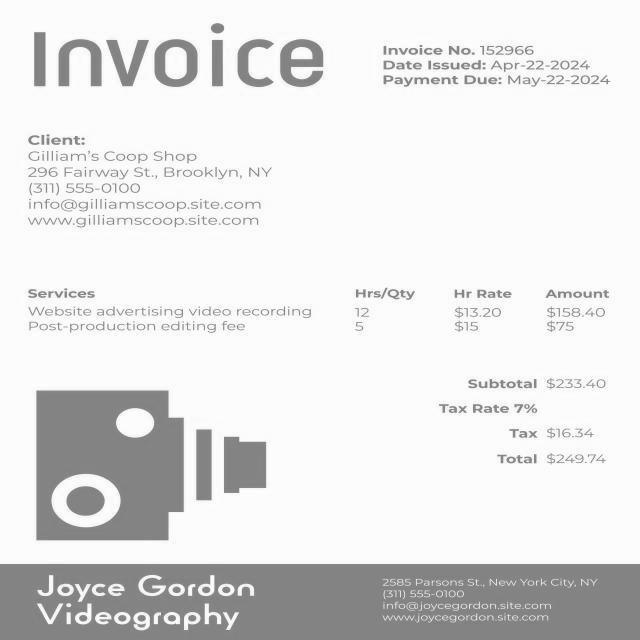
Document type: Invoice